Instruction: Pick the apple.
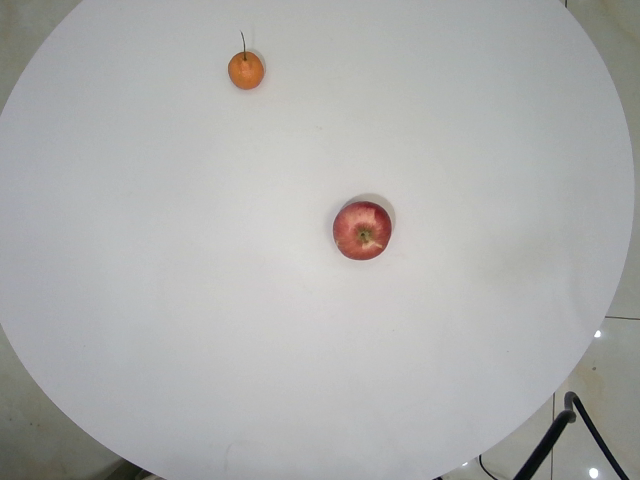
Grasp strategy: vertical